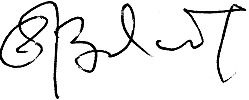
Signature of: oleg vialov